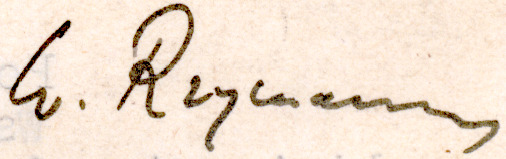
Signature of: wincenty rzymowski